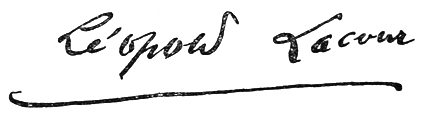
Signature of: léopold lacour